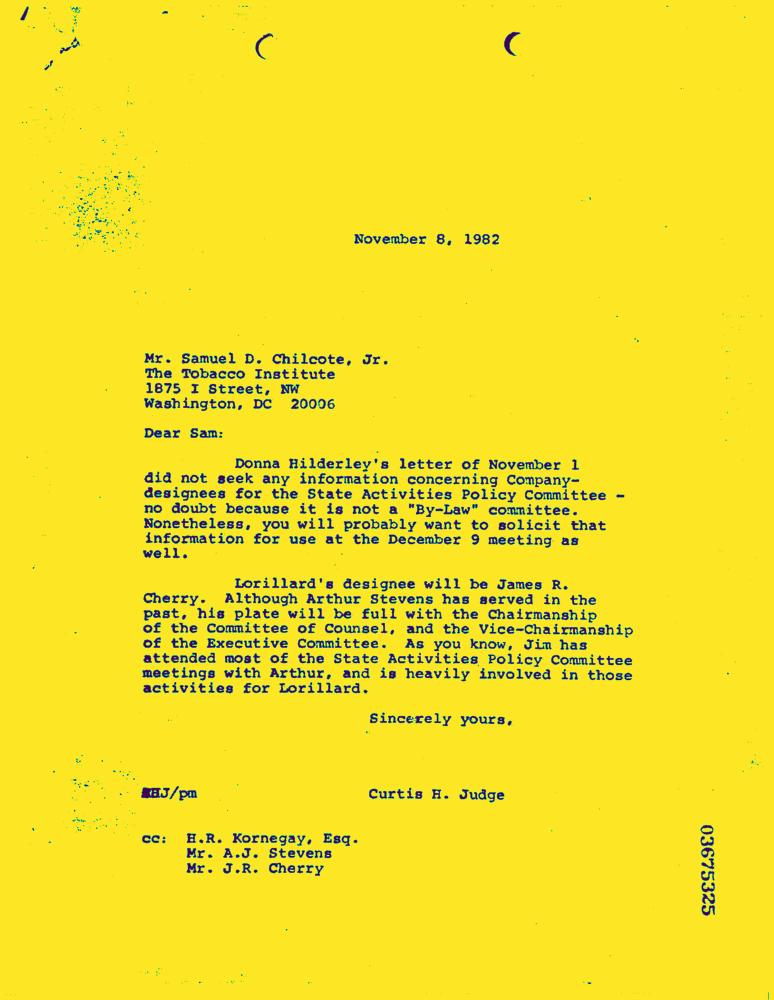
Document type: Letter-Doc